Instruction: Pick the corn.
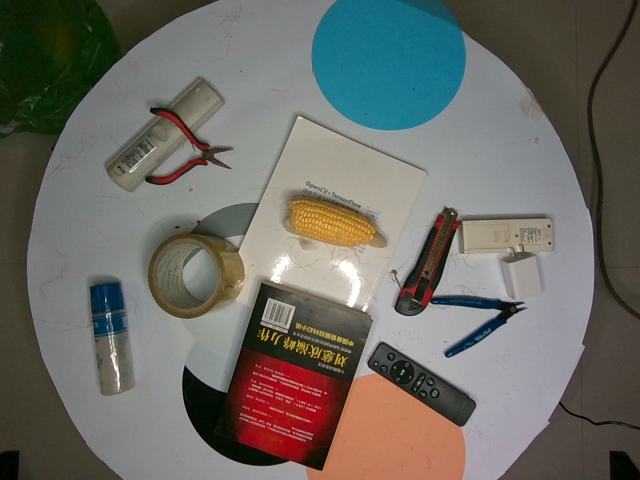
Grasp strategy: vertical